Question: What is the filing due date as per the document?
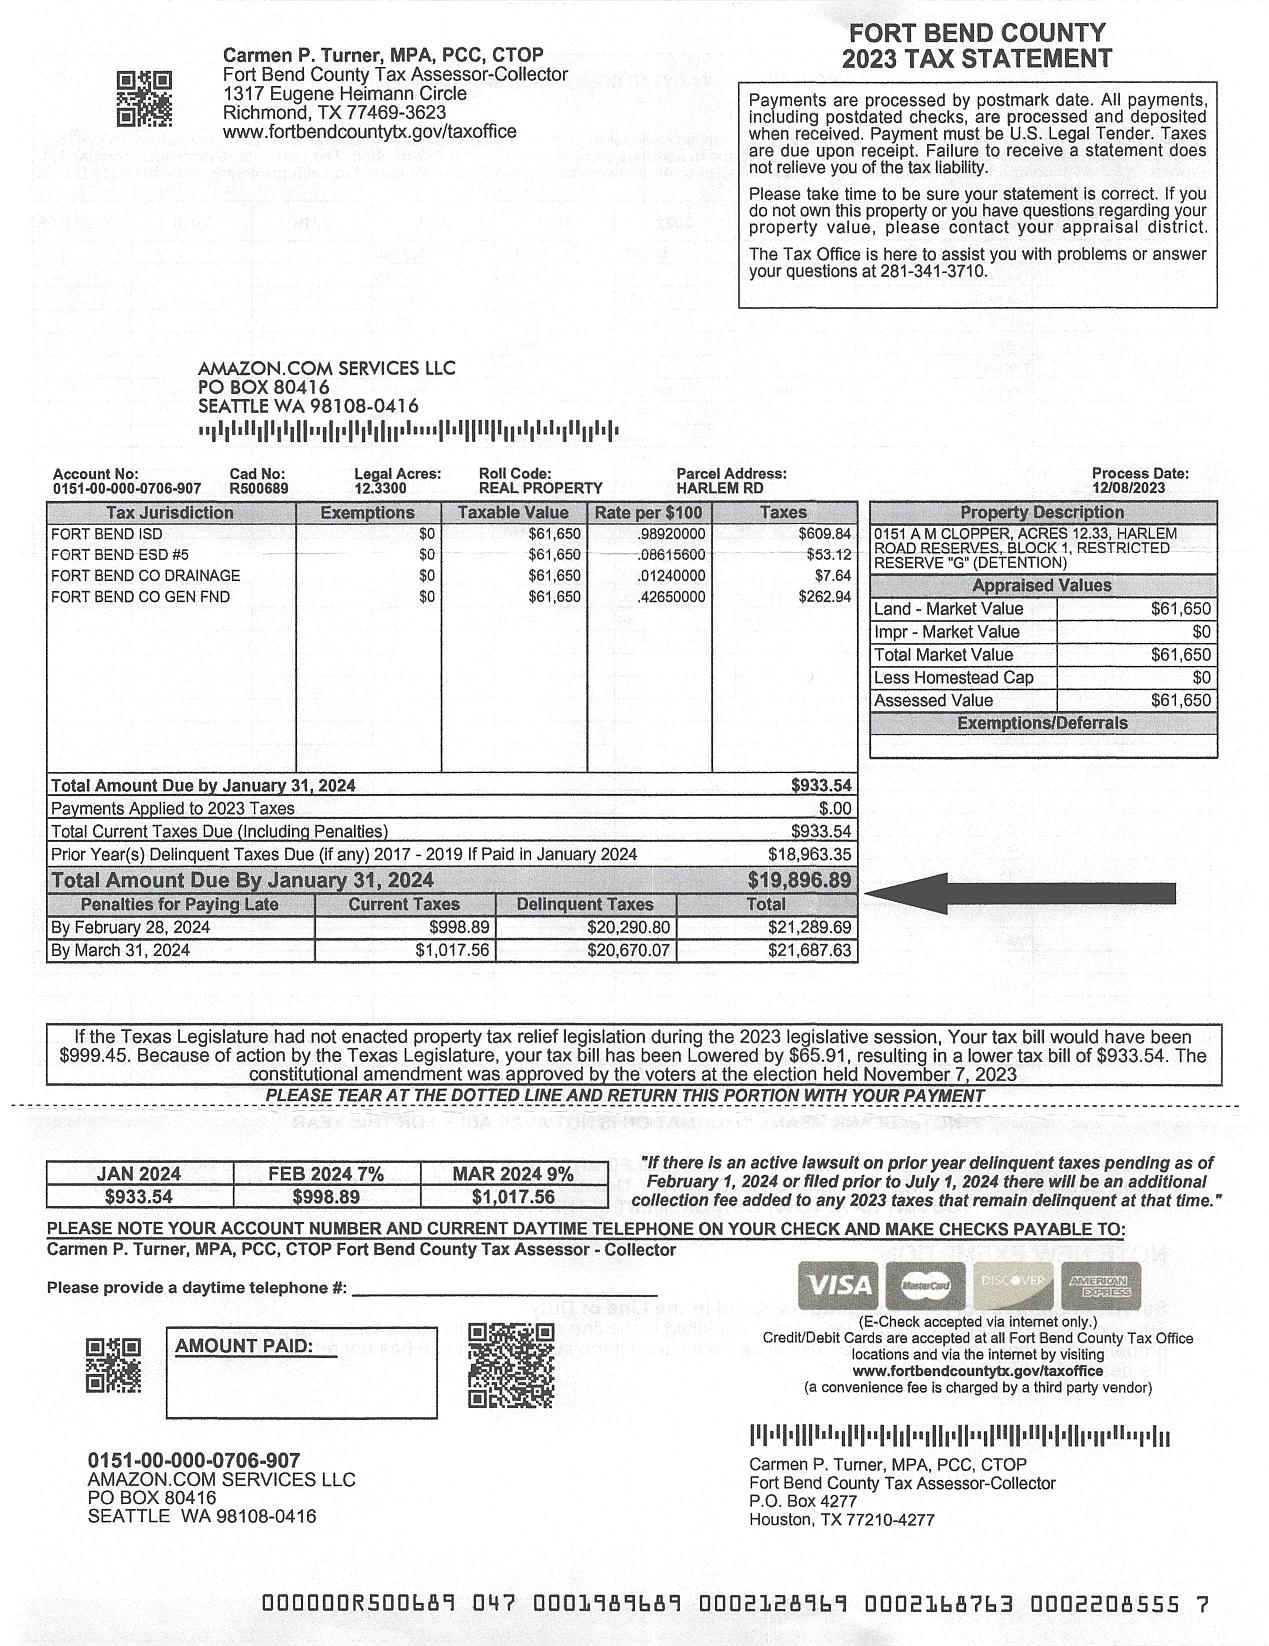
Answer: "31-Jan-24"